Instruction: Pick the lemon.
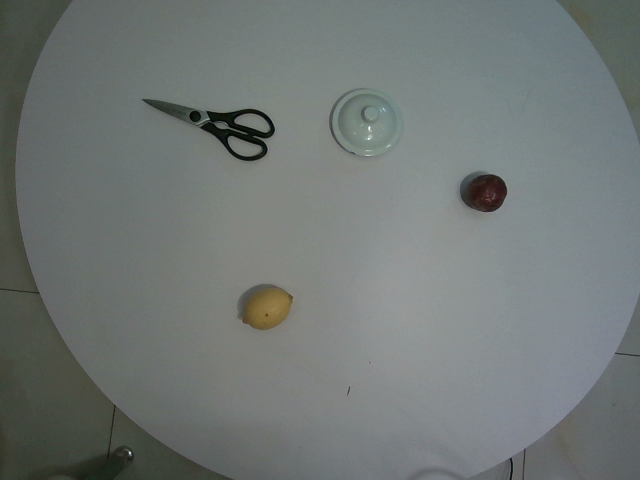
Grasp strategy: vertical